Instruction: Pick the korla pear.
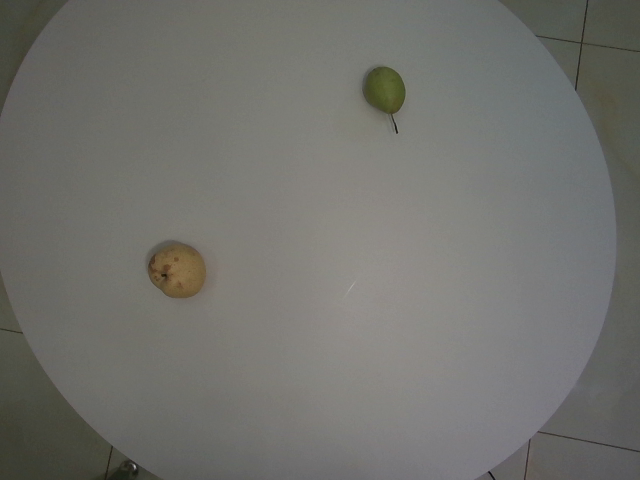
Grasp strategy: vertical